Question: What is the suspected problem?
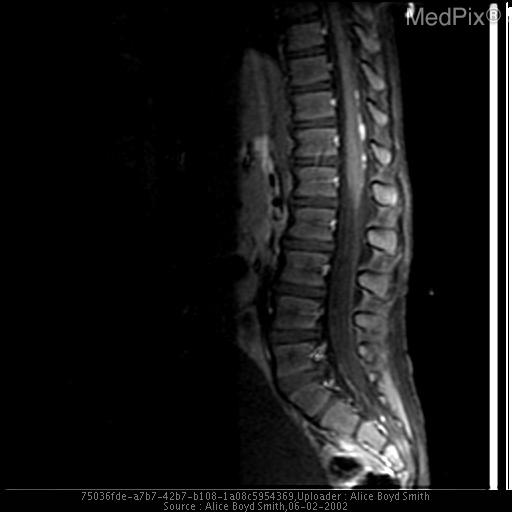
Answer: The findings suggest Sagittal and coronal T1, axial T2, and axial T1 post gadolinium images demonstrate a large enhancing mass in the posterior fossa with aossociated hydrocephalus.

Sagittal T1 weighted image post gadolinium of the spine demonstrated enhancing drop metastasis along the meninges of the distal spinal cord.. Sagittal and coronal T1, axial T2, and axial T1 post gadolinium images demonstrate a large enhancing mass in the posterior fossa with associated hydrocephalus, consistant with medulloblastoma. Sagital T1 weighted image post gadolinium demonstrates enhancing drop metastasis along the dura of the distal spinal cord.. The patient might have a history of 4 year old male with increasing ataxia over a one month period..